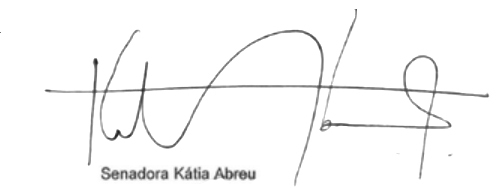
Signature of: kátia abreu